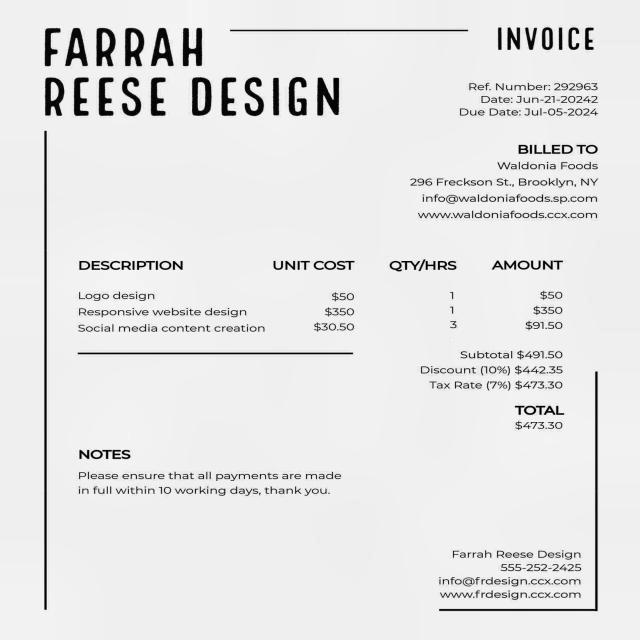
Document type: Invoice